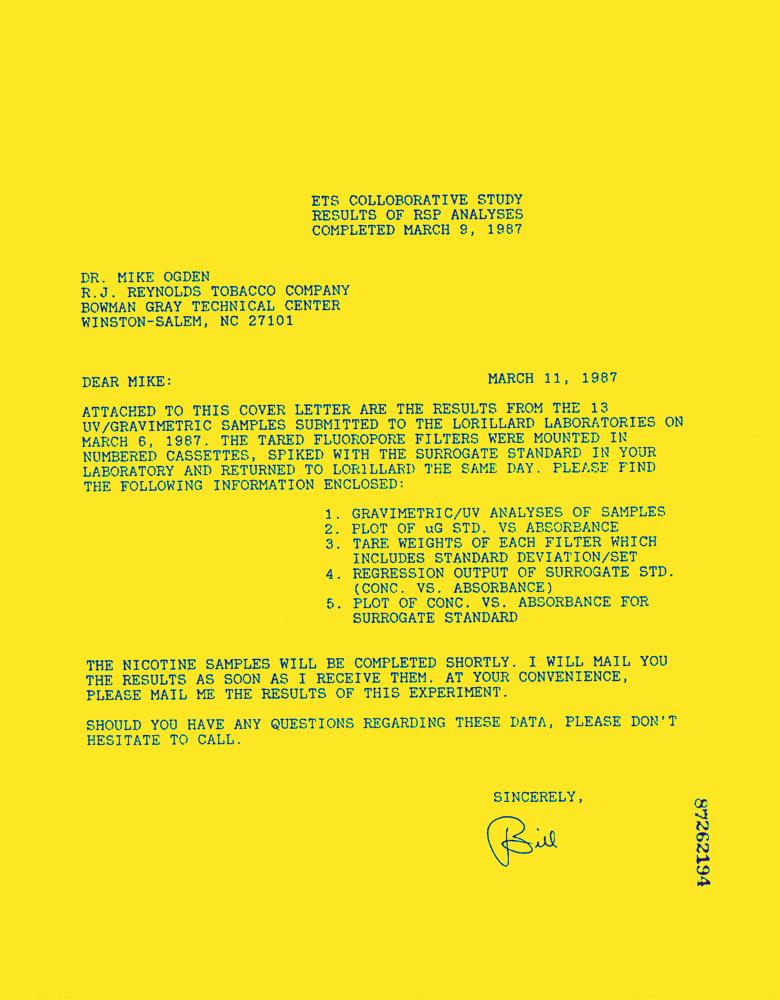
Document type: Letter-Doc